Question: What is the main concern?
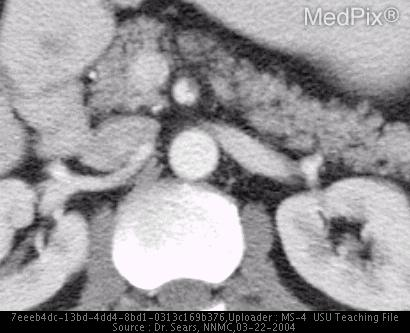
Answer: The findings suggest Abdominal CT (with contrast):1.  Mild stranding focally in the lesser sac, medial to the second portion of the duodenum, anterior to the third portion of the duodenum, posterior to the pancreas and just inferior to the pancreatic head, with mild stranding adjacent to the SMA.2.  Possible mild narrowing of the third portion of the duodenum between the SMA and aorta.Addendum: Small thrombus within the proximal portion of the SMA.  Distal to this region the contrast is not as bright as the proximal SMA, with mild adjacent inflammatory changes adjacent to the SMA consistent with SMA Syndrome.. Addendum: Small thrombus within the proximal portion of the SMA.  Distal to this region the contrast is not as bright as the proximal SMA, with mild adjacent inflammatory changes adjacent to the SMA consistent with SMA Syndrome.. The patient might have a history of 47 year old, with 12 day hx of steadily worsening, crampy abdominal pain.  Pt reported experiencing sudden onset of pain on the morning of 01 Jan and worsening over the course of day.  Pt presented to local ED and underwent CT and US (both negative), was diagnosed with viral vs bacterial gastroenteritits, and released.  Pt and family returned to his geographical home, however the pain did not subside, and pt presented to the local hospital 2 days later (9 days prior to current presentation).  Pt was seen in the family health clinic and was referred to GI for workup and treatment for gastric ulcer.  He was started on prevacid and zantac, and sent home.  H pylori test at that time was negative.  The pain did not improve over the course of the next several days, and steadily worsened.  He stated that eating made it worse, and that curling into a fetal position helped.  On the morning of 13 Jan he presented to the ED again, stating that the pain peaked the night before, and the pain is as low as it has been in days.  Negative nausea or vomiting.  + fever and chills on initial presentation 01Jan, however currently afebrile..